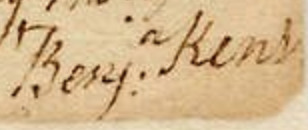
Signature of: benjamin kent